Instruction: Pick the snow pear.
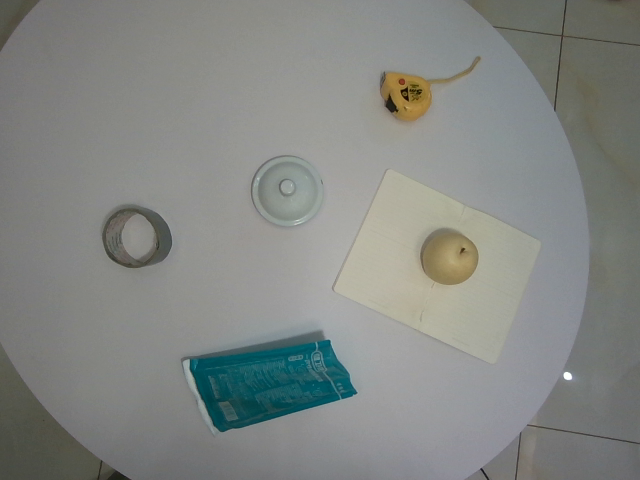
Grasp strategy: vertical